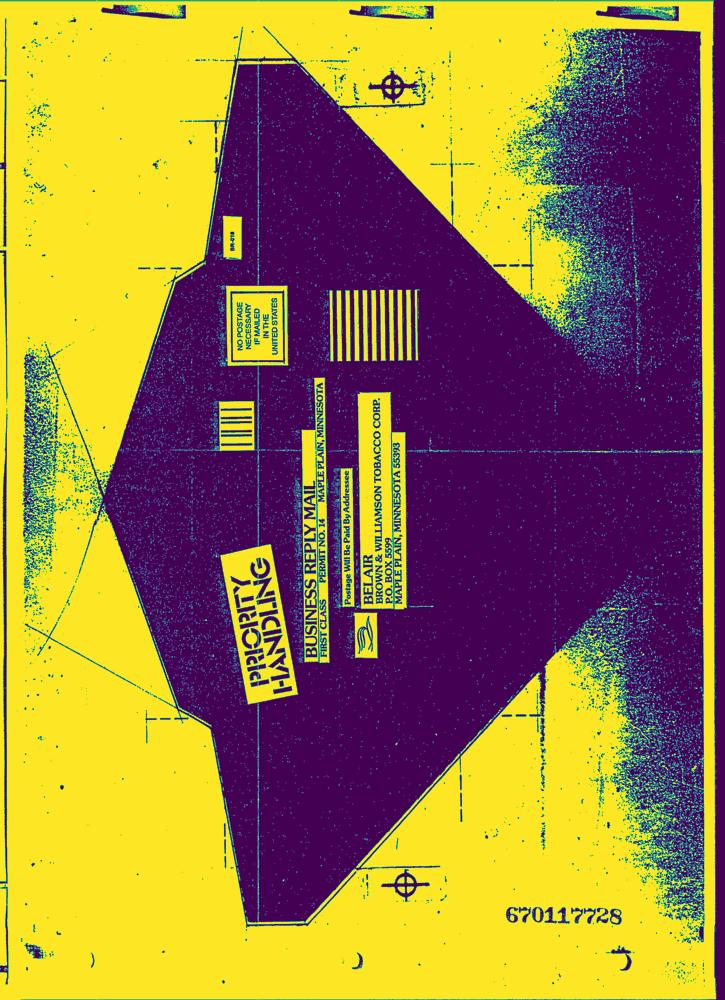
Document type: AD